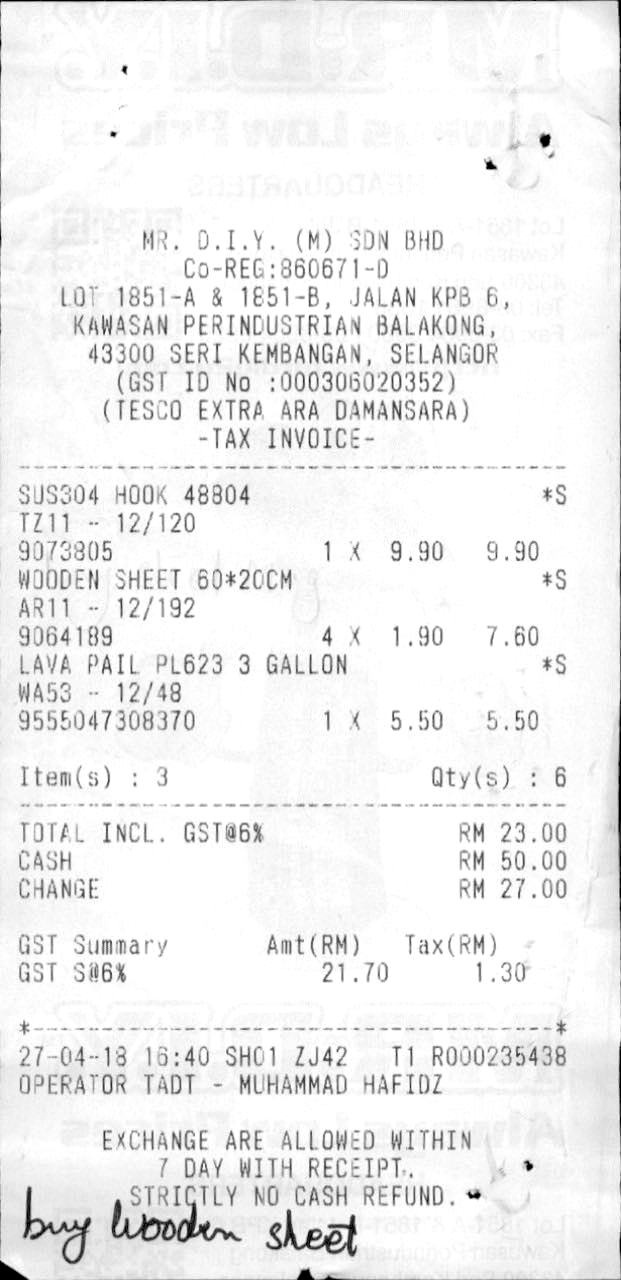
MR. D.I.Y. (M) SDN BHD
CO-REG:860671-D
LOT 1851-A & 1851-B, JALAN KPB 6,
KAWASAN PERINDUSTRIAN BALAKONG,
43300 SERI KEMBANGAN, SELANGOR
(GST ID NO :000306020352)
(TESCO EXTRA ARA DAMANSARA)
-TAX INVOICE-
SUS304 HOOK 48804
*S
TZ11 - 12/120
9073805
1 X
9.90
9.90
WOODEN SHEET 60*20CM
*S
AR11 - 12/192
9064189
4 X
1.90
7.60
LAVA PAIL PL623 3 GALLON
*S
WA53 - 12/48
9555047308370
1 X
5.50
5.50
ITEM(S) : 3
QTY(S) : 6
TOTAL INCL. GST@6%
CASH
CHANGE
RM 23.00
RM 50.00
RM 27.00
GST SUMMARY
GST S@6%
AMT(RM)
21.70
TAX(RM)
1.30
27-04-18 16:40 SH01 ZJ42
T1 R000235438
OPERATOR TADT - MUHAMMAD HAFIDZ
EXCHANGE ARE ALLOWED WITHIN
7 DAY WITH RECEIPT,
STRICTLY NO CASH REFUND.